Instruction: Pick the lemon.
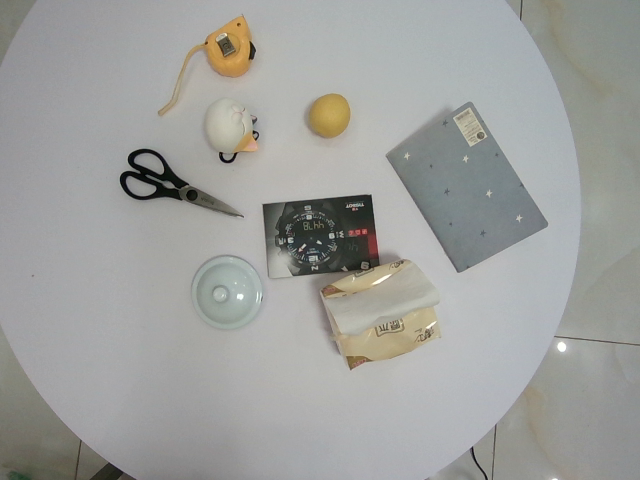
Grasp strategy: vertical